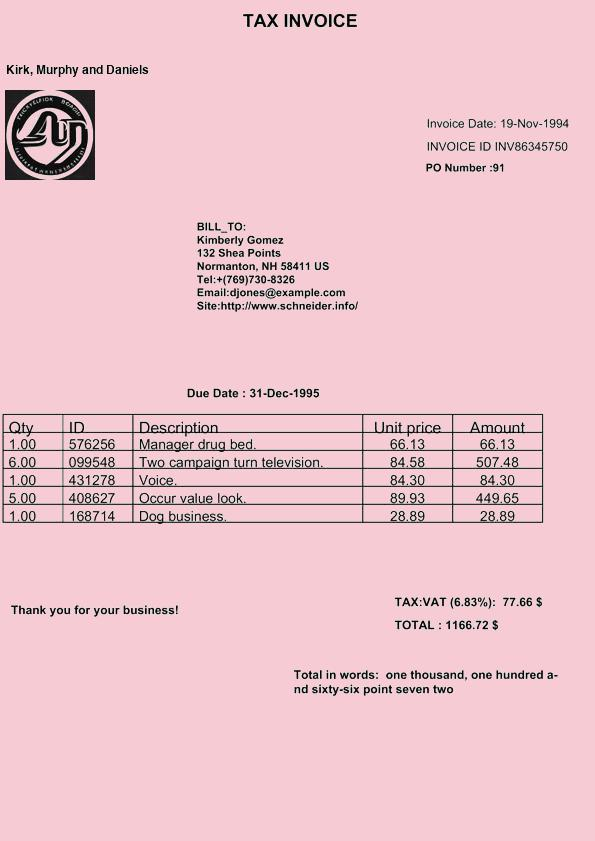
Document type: Invoice